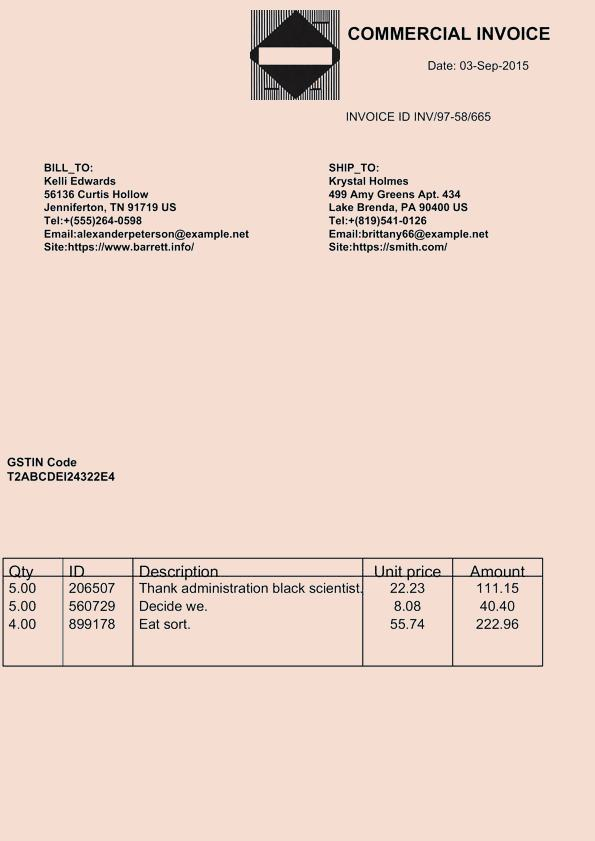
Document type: Invoice